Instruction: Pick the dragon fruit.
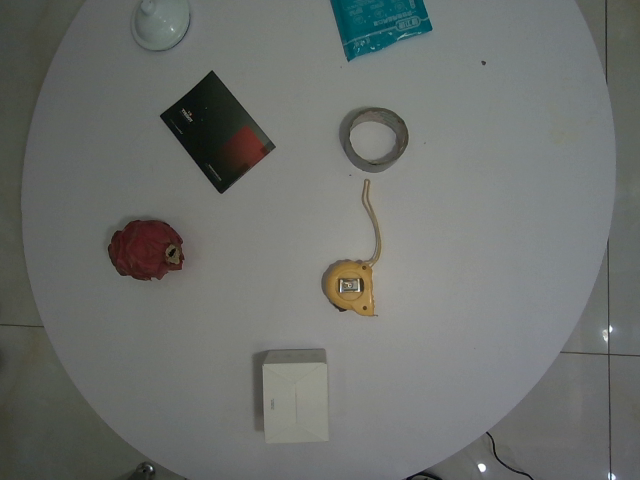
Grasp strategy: vertical